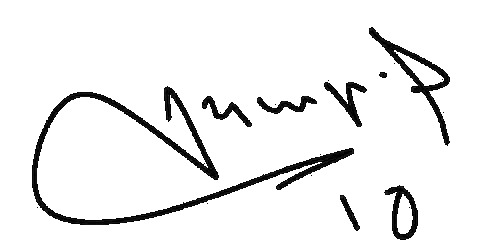
Signature of: shahid afridi